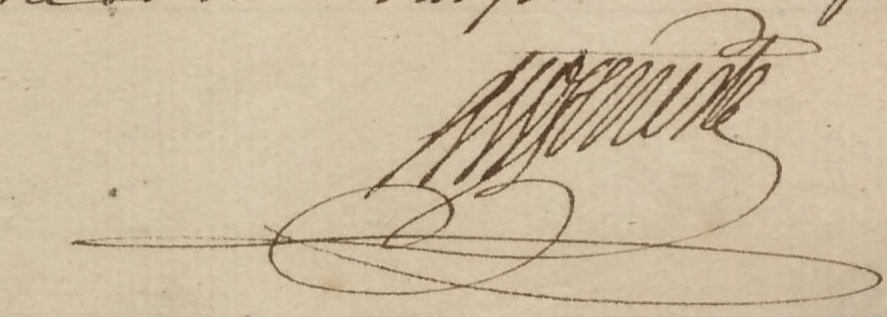
Signature of: henri marie dupré de geneste